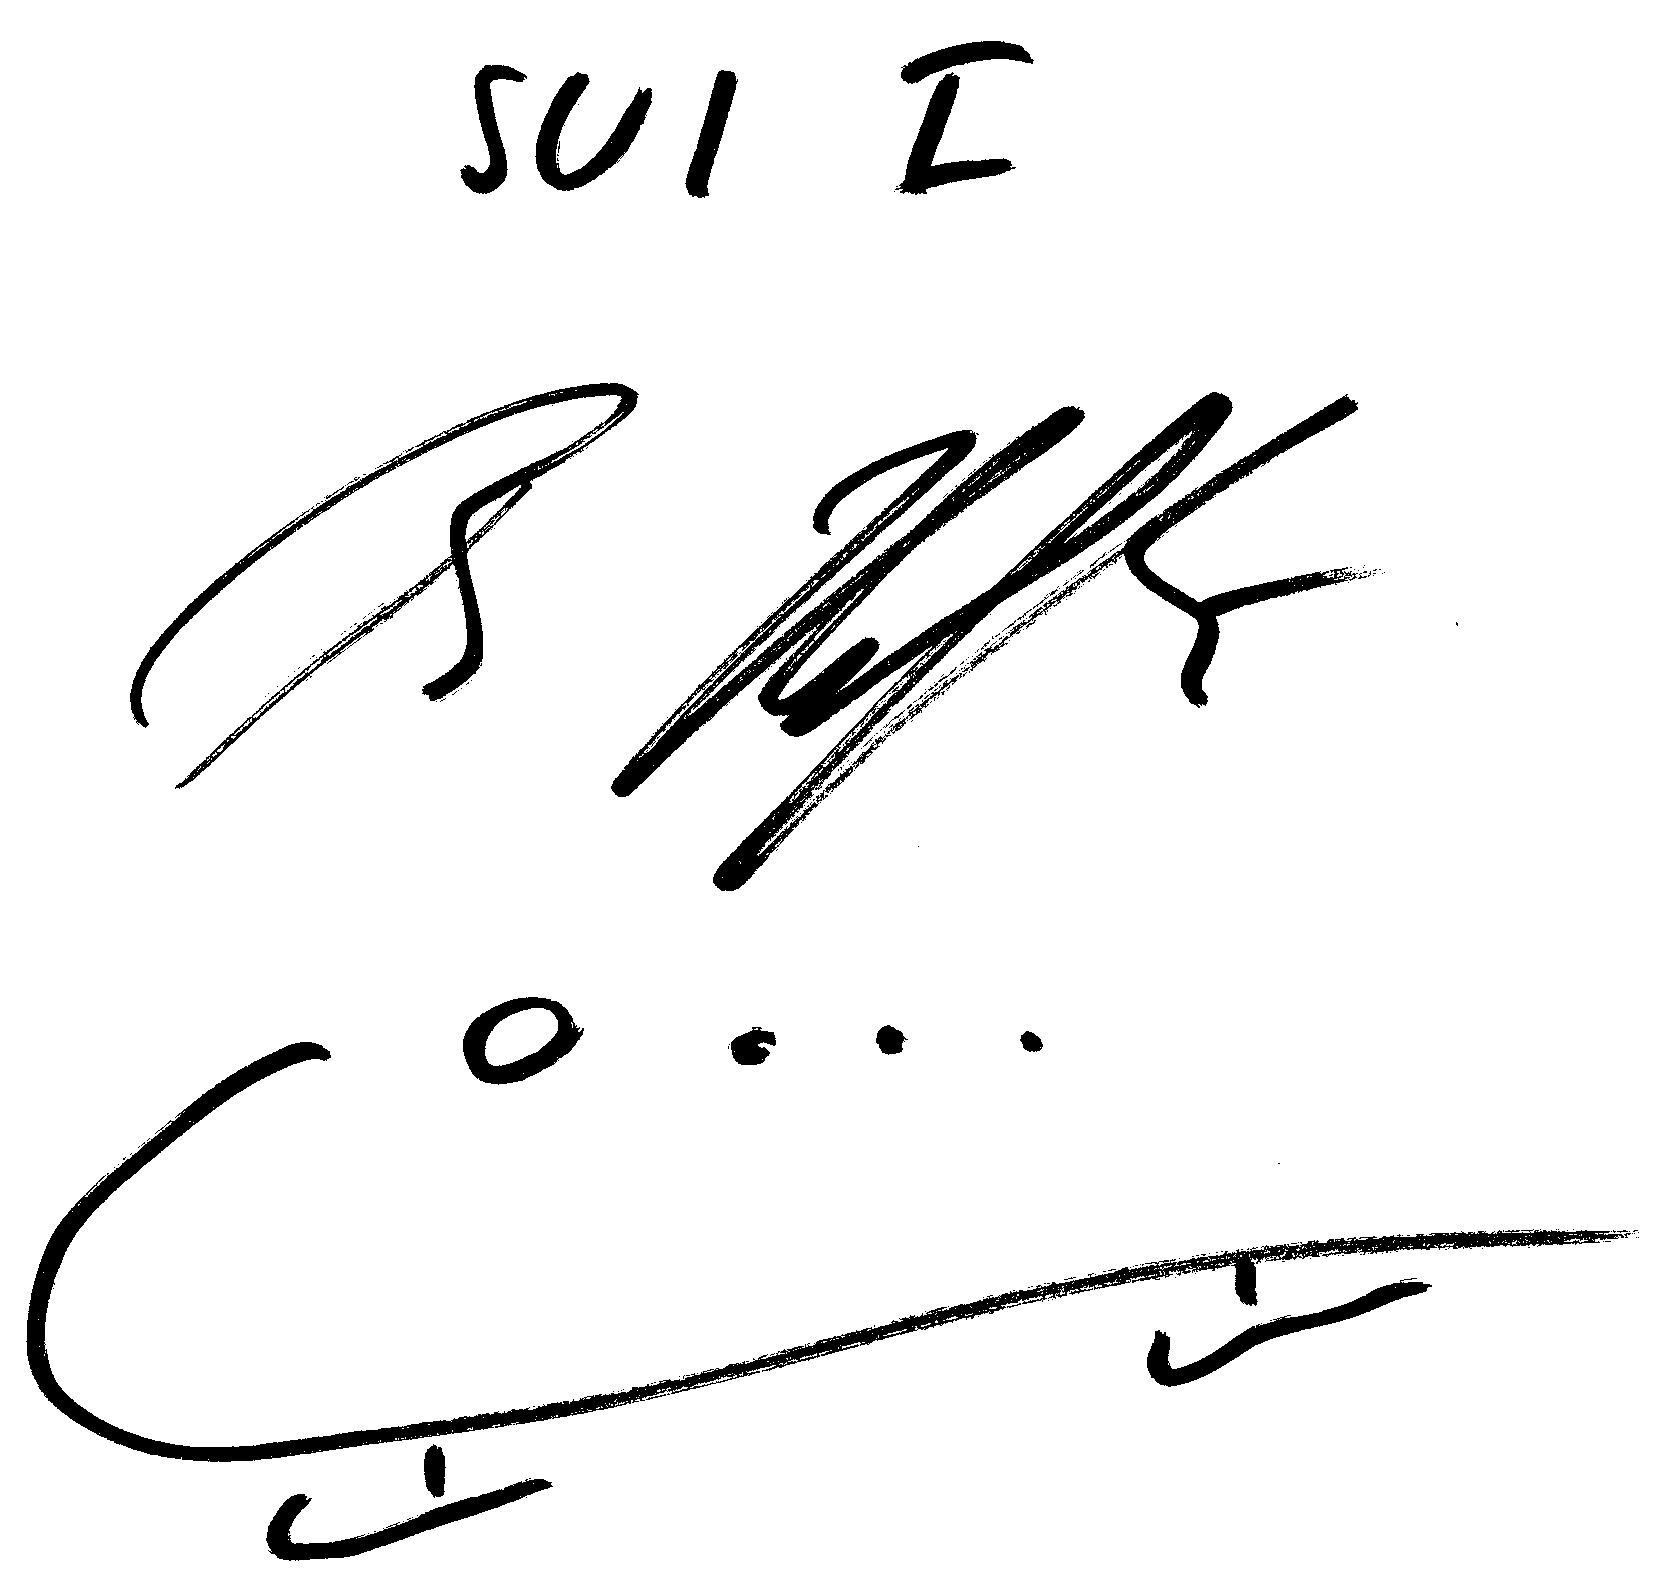
Signature of: beat hefti